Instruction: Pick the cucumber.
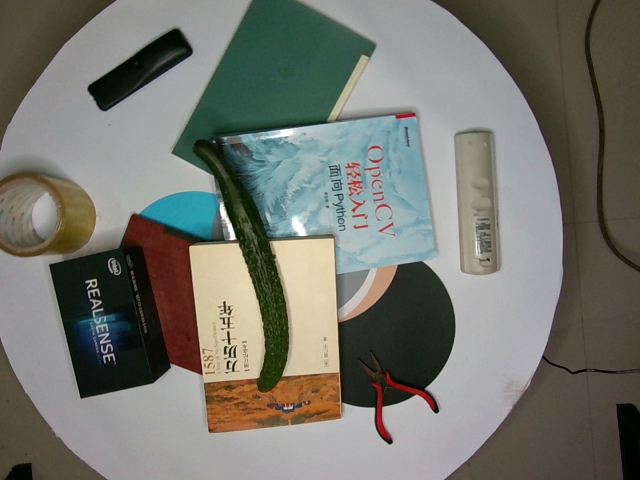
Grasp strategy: vertical